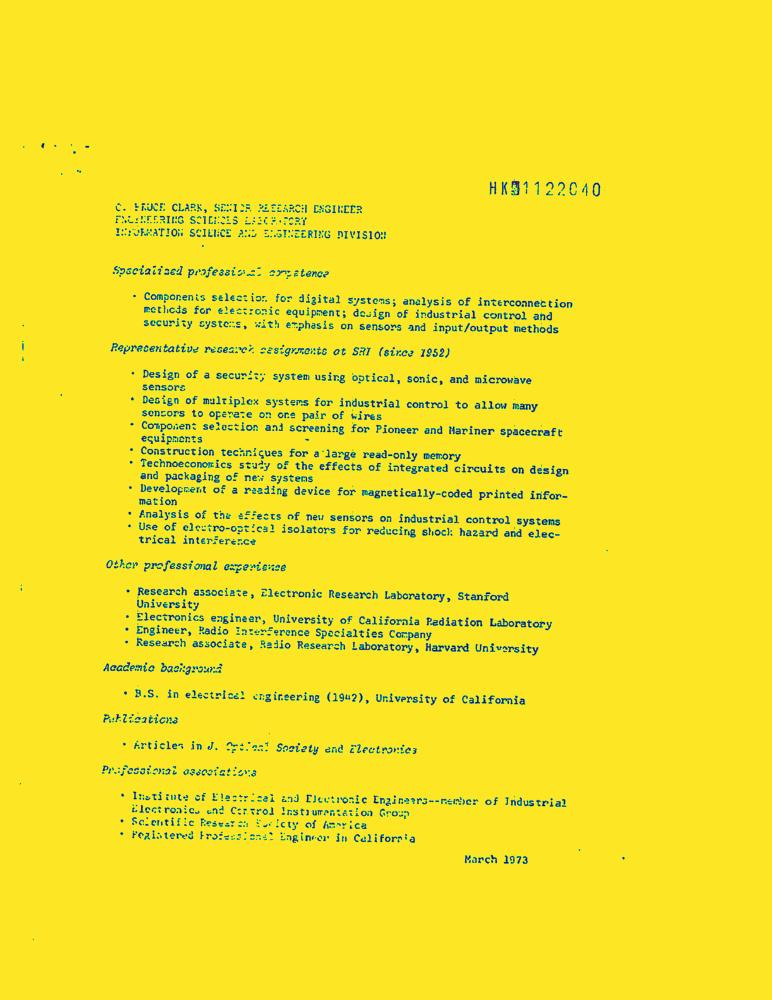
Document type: Resume-Doc